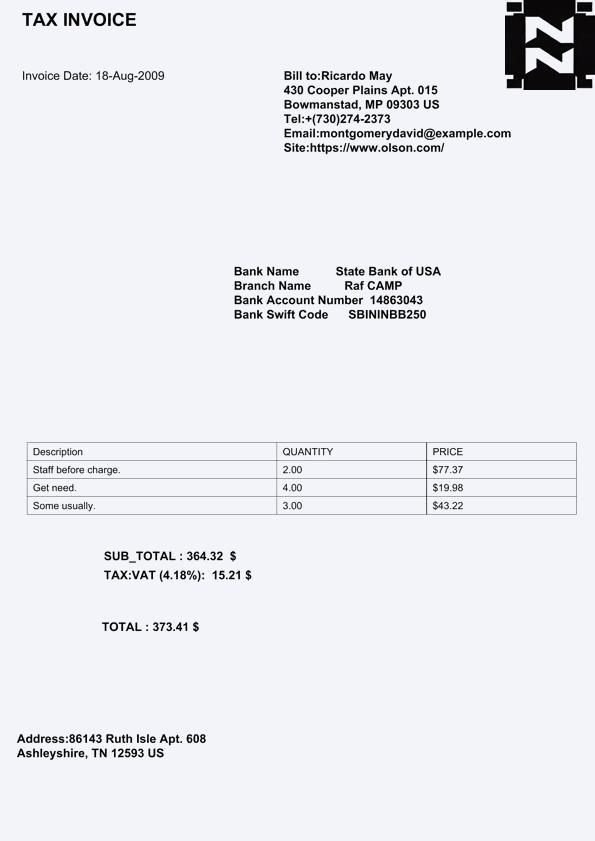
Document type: Invoice